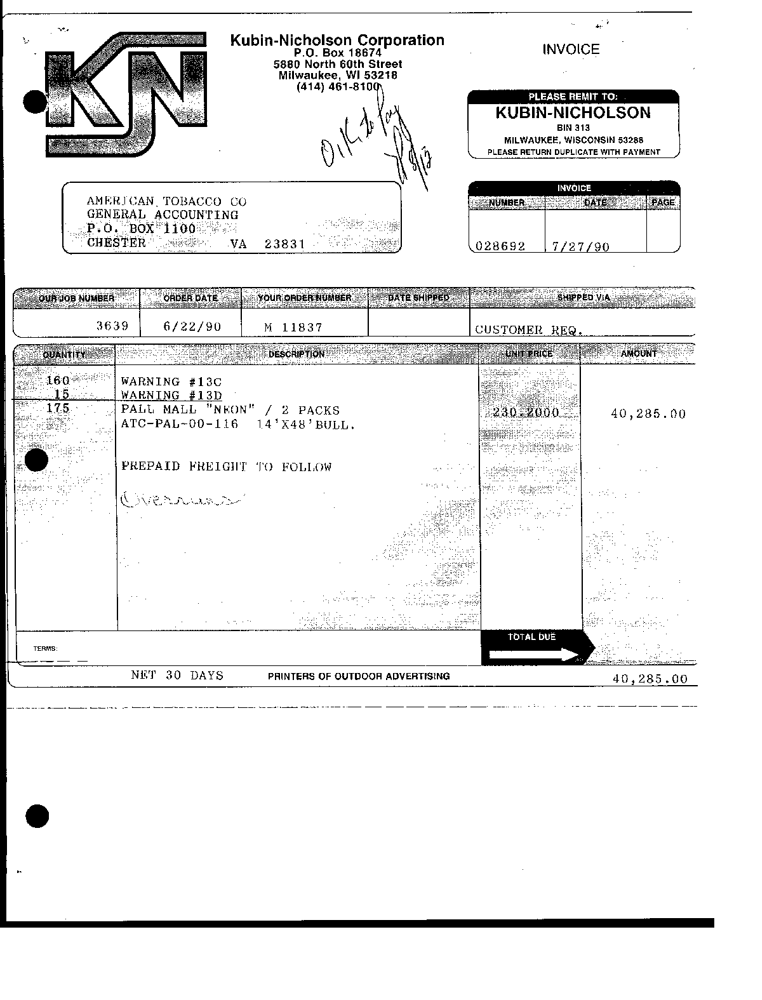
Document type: Invoice